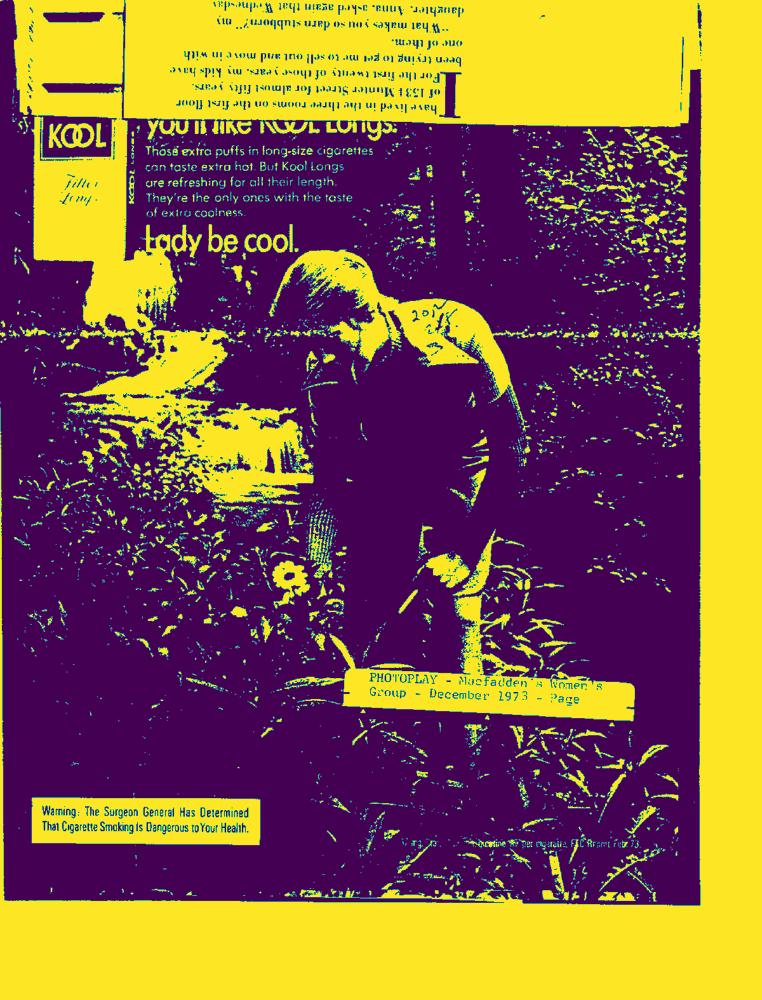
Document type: AD